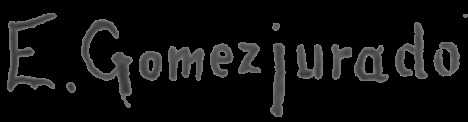
Signature of: enrique gomezjurado